Question: Explain the disease:
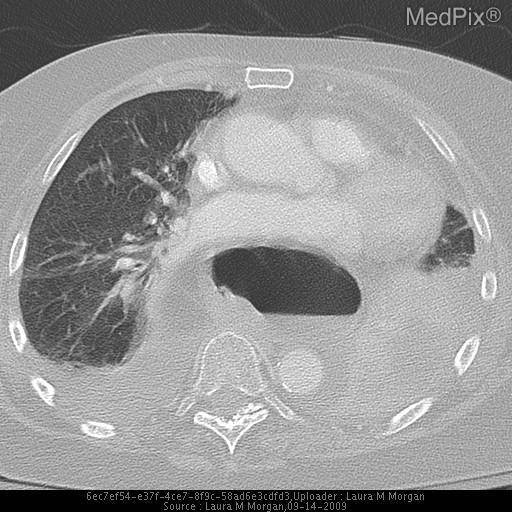
Answer: The disease is discussed as: A hiatal hernia is a protrusion of the upper part of the stomach into the thorax through a tear or weakness in the diaphragm.

TYPES OF HIATAL HERNIA — 4 Types
Type I: Sliding hernia — accounts for more than 95 percent of cases.
-Characterized by a widening of the muscular hiatal tunnel and circumferential laxity of the phrenoesophageal membrane, allowing a portion of the gastric cardia to herniate upward.
-In terms of diagnosis, those larger than 2 cm can be diagnosed by barium swallow.  However, in order to detect small hiatal hernias, one must use high-resolution manometry.
-Etiology-trauma, congenital malformation, and iatrogenic factors.
-Prognosis-Most small hiatal hernias are asymptomatic. With larger type I hernias, the main clinical implication is the propensity to develop gastroesophageal reflux disease (GERD).

Type II, III, and IV: Paraesophageal hernias  — account for up to 5 percent of all hiatal hernias.
Etiology: usually unclear, but a recognized complication of surgical dissection of the hiatus as occurs during antireflux procedures, esophagomyotomy, or partial gastrectomy.
-Description: As the hernia enlarges, the greater curvature of the stomach rolls up into the thorax. Because the stomach is fixed at the gastroesophageal junction, the herniated stomach tends to rotate around its longitudinal axis, resulting in an organoaxial volvulus.
-Diagnosis: barium swallow or endoscopy. If the hernia involves organs other than just the stomach, a definitive diagnosis is established with CT or MRI.

Types III and IV hiatal hernias are variants of the type II hernia:
-Type III -with progressive enlargement of the hernia through the hiatus, the phrenoesophageal membrane stretches, displacing the gastroesophageal junction above the diaphragm.
-Type IV hiatus hernia is associated with a large defect in the phrenoesophageal membrane, allowing other organs, such as the colon, spleen, pancreas, and small intestine, to enter the hernia sac.

SYMPTOMS — usually discovered as a finding on upper gastrointestinal studies or endoscopy.
Type II-vague, intermittent symptoms, epigastric or substernal pain, postprandial fullness, substernal fullness, nausea, and retching. An upright radiograph of the thorax may be diagnostic, revealing a retrocardiac air-fluid level within a paraesophageal hernia or intrathoracic stomach.

TREATMENT — Repair of an isolated, asymptomatic type I hiatal hernia is rarely indicated. If symptoms of GERD occur in association with a large hiatus hernia, either medical or surgical treatment is indicated to control the reflux.
In contrast, the enlarging types II, III, and IV hernias pose a constant risk of serious complications. These hernias never regress and progressively enlarge. If left untreated, the paraesophageal hernia eventually reaches the stage of the giant intrathoracic stomach, at which point the prognosis is poor and the complication rate is high. Thus, once a paraesophageal hernia is identified, it should be treated surgically even in the absence of symptoms.